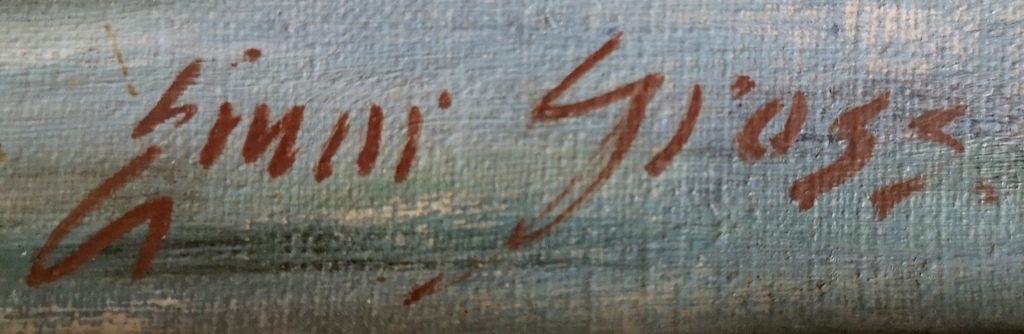
Signature of: ejnar gross